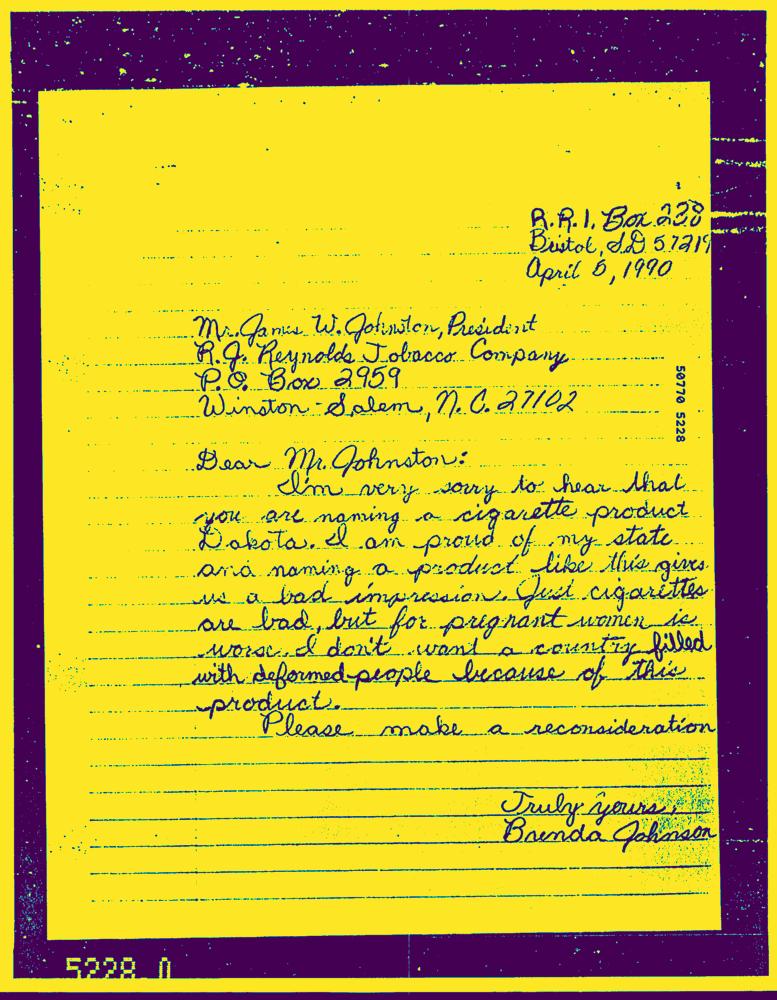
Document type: Hand-Written